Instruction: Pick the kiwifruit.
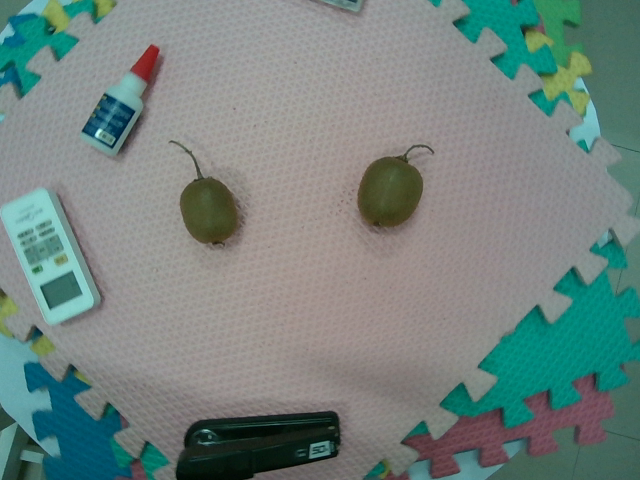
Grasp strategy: vertical